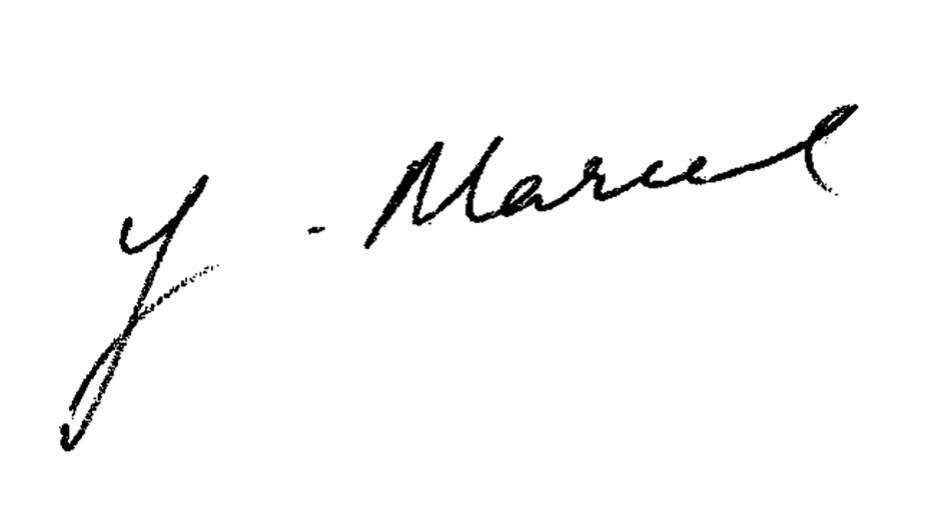
Signature of: gabriel marcel